Patient: Male, age 73
A 73-year-old-man was admitted by a local physician with dyspnea on exertion that had begun 2 months earlier. He was diagnosed with interstitial pneumonia, thrombocythemia, hepatic cirrhosis, and diabetes. He was referred to a hematologist for the thrombocythemia. He came from Nagasaki, an area in Japan in which HTLV-1 is prevalent. The hematologist diagnosed him as an HTLV-1 carrier with myeloproliferative disorder (essential thrombocythemia). He was then referred to our pulmonary outpatient clinic for interstitial pneumonia. Fine crackles were heard at the base of the bilateral lungs. He had a family history of interstitial pneumonia, as his brother and sister had both died of interstitial pneumonia, but the etiology of those interstitial pneumonia cases was not identified. Chest X-ray showed bilateral ground-grass opacity (GGO) in both of the lower lung fields (Fig. 1). Chest CT showed bronchovascular bundle-dominant reticular shadows and GGO in the bilateral lung field (Fig. 2, 7a). His percutaneous oxygen saturation in room air was 97% with a Modified British Medical Research Council (mMRC) grade two, and the findings on the pulmonary function test and 6-minute walk test (6MWT) were normal (Table 1). There were no positive data for collagen disease (Table 1). Given that the CT findings were inconsistent with the UIP pattern, we performed video-assisted thoracoscopic surgery (VATS) to confirm a diagnosis of interstitial pneumonia. Lung tissue was obtained by VATS from three parts of the lung (right S3, right S6, and right S8) (Fig. 2). The pathological findings of right S3 and right S6 were similar, and the primary lesions were organizing pneumonia like-lesions and usual interstitial pneumonia (UIP) like-lesions. In contrast, the primary lesions of right S8 were fibrotic non-specific interstitial pneumonia (f-NSIP)-like lesions (Fig. 3, 4). Taken together, the lung specimens revealed various interstitial pneumonia patterns, including UIP like-lesions, f-NSIP-like lesions, and organizing pneumonia-like lesions that were diagnosed as unclassifiable interstitial pneumonia.
Since HTLV-1 was not detected in the plasma or lung tissue, the patient was diagnosed with IIP. Given that some of these lesions showed a UIP pattern, the patient was administered pirfenidone at 1,800 mg/day. The CT findings and the dyspnea on exertion subsequently improved (Fig. 7b); however, the KL-6 and SP-D increased slightly (Fig. 6, clinical course). Gastrointestinal symptoms and depression developed as side effects 3 months after the initiation of pirfenidone at 1,800 mg/day. We reduced the pirfenidone dose to 1,200 mg/day and continued its administration. The symptom of dyspnea on exertion, the percutaneous oxygen saturation in room air, and the findings on the pulmonary function did not progress (Table 2); however, the CT findings of bronchovascular bundle-dominant reticular shadows and GGO had deteriorated 6 months after the initiation of the pirfenidone treatment (Fig. 7c).
We performed transbronchial lung biopsy (TBLB) and bronchoalveolar lavage (BAL) to rule out the infiltration of leukemic cells or lymphocytic interstitial pneumonia. TBLB specimens and cytology of the bronchoalveolar lavage fluid (BALF) showed no leukemic cells (Fig. 5). However, in the BALF, the percentage of lymphocyte was elevated (37%) and the findings for the HTLV-1 proviral pX gene were positive (Table 2). These results suggested the exacerbation of HABA-associated interstitial pneumonitis. Previous studies have reported the effectiveness of steroids in the treatment of HABA; however, we were concerned about the deterioration of the existing diabetes. We therefore increased the dose of erythromycin, which had been administered for viscous sputum two months earlier, from 200 mg/day to 400 mg/day. The GGO, KL-6, and SP-D improved after combined therapy with pirfenidone and erythromycin (Figure 6, 7).
This combined therapy with pirfenidone at 1,200 mg/day and erythromycin at 400 mg/day has been continued in this patient for more than 2 years, with no progression of the dyspnea on exertion or abnormalities on chest CT thus far.
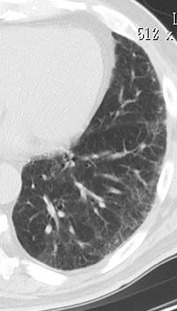
Image caption: The chest HRCT findings. (a) Before being treated, basal and bronchovascular bundle-dominant reticular shadows and GGO were shown.